Question: What might the diagnosis be?
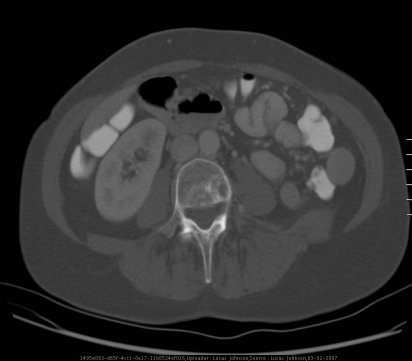
Answer: The possible diagnosis includes Metastatic disease - Melanoma
Metastatic disease - Ductal Breast CA.